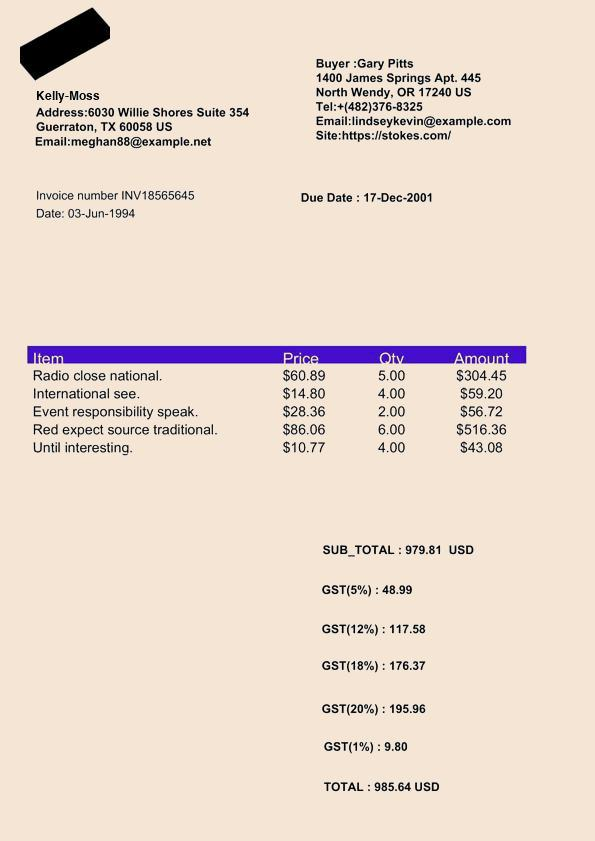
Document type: Invoice